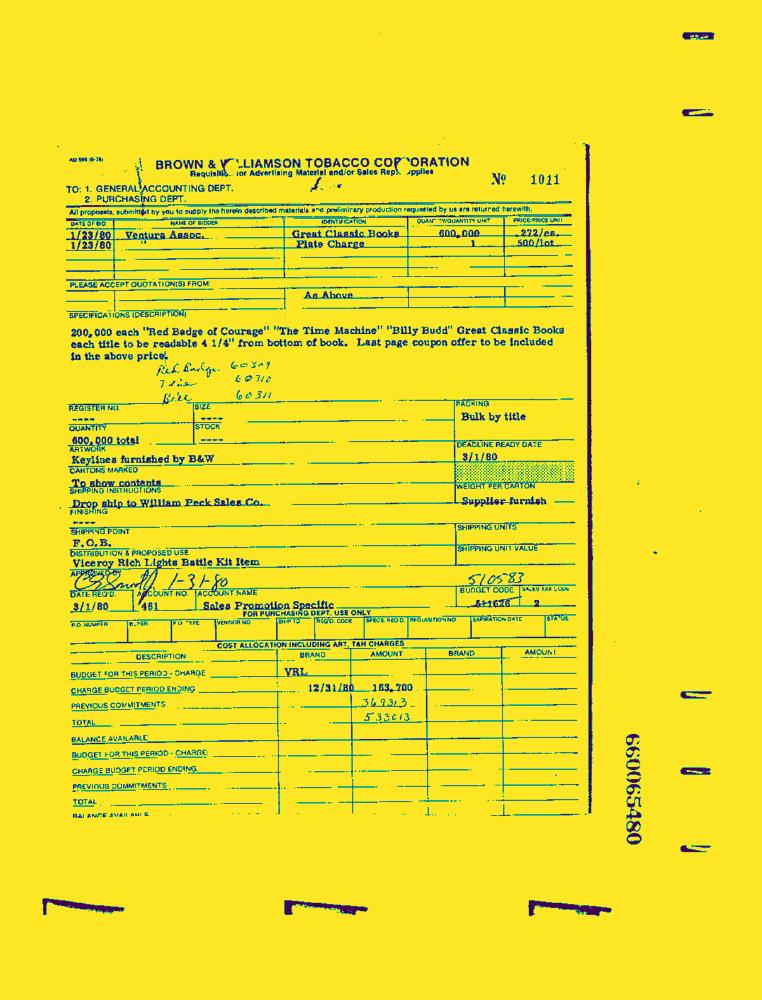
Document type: Invoice-Doc